Question: Can you provide the account number mentioned in the document?
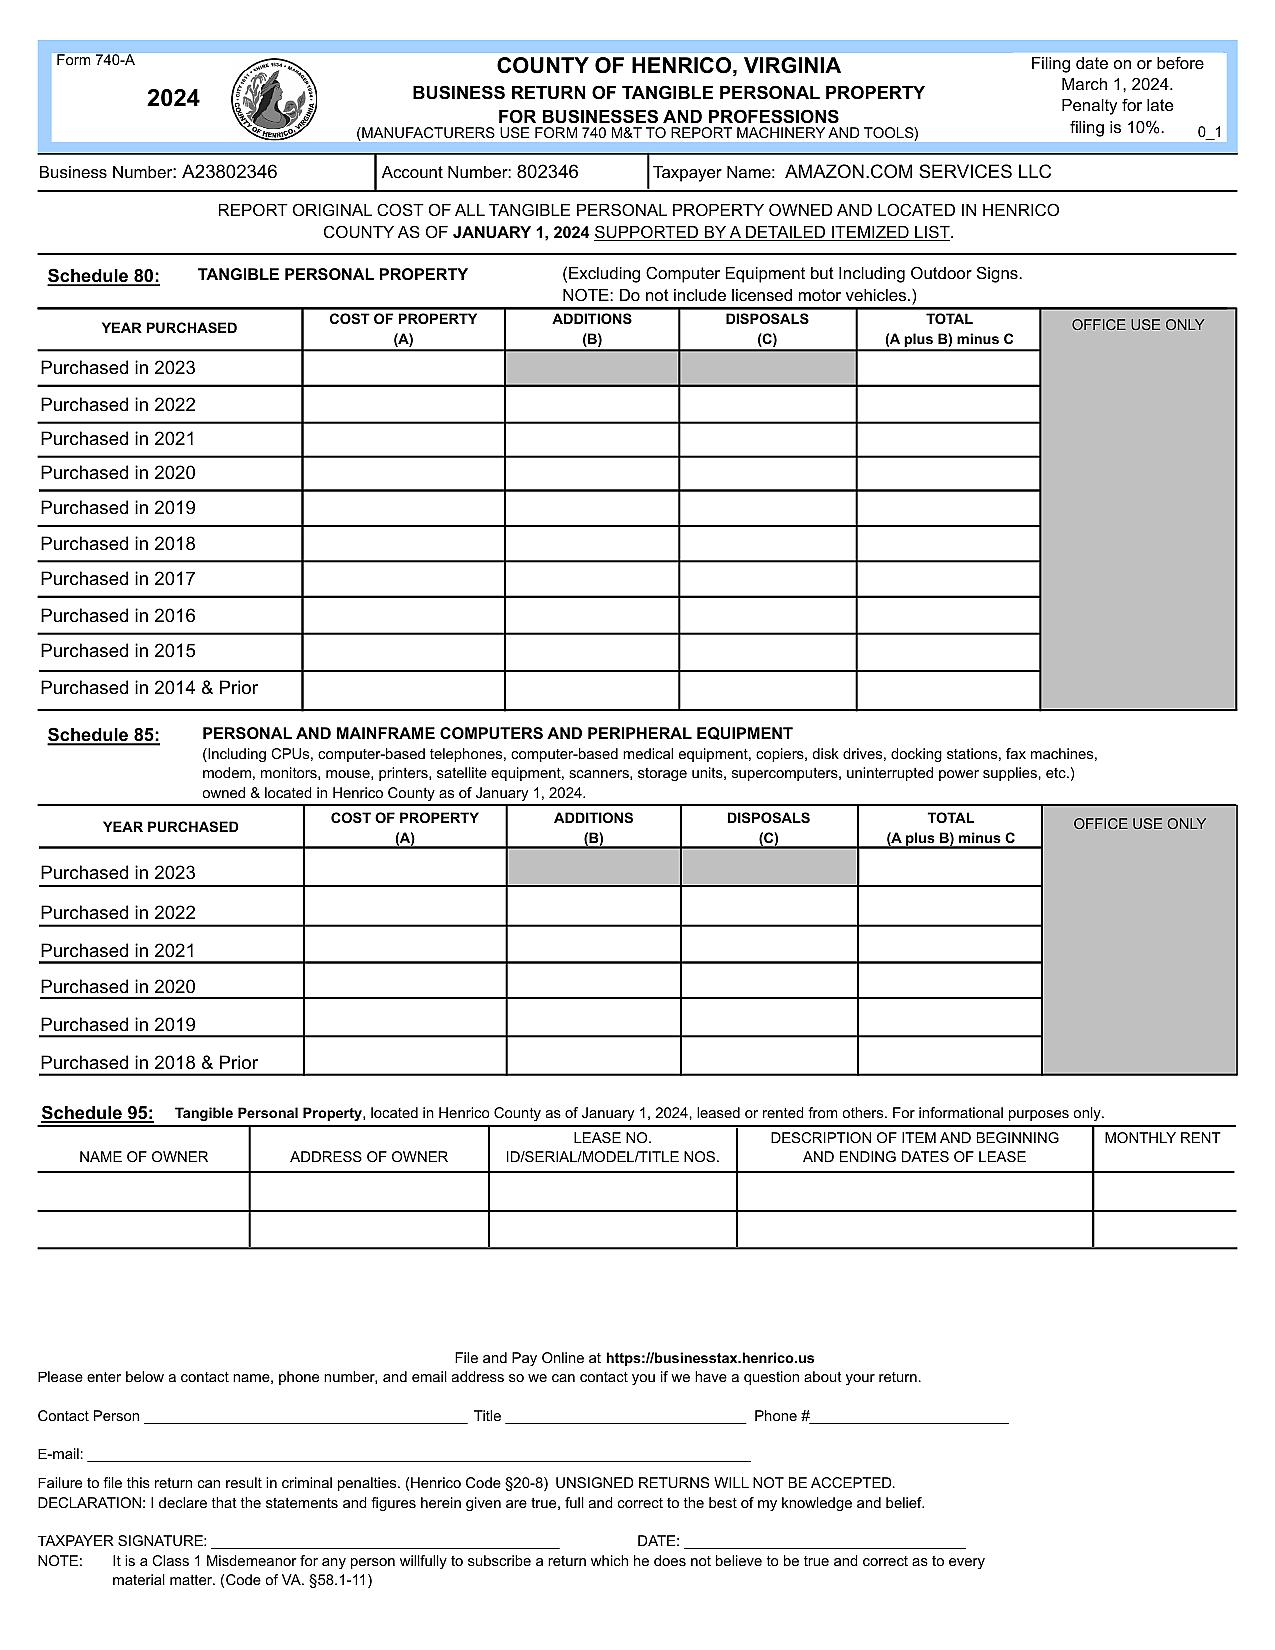
Answer: "802346"